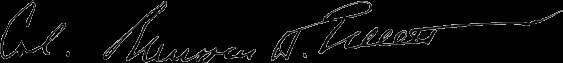
Signature of: ransom hooker gillett